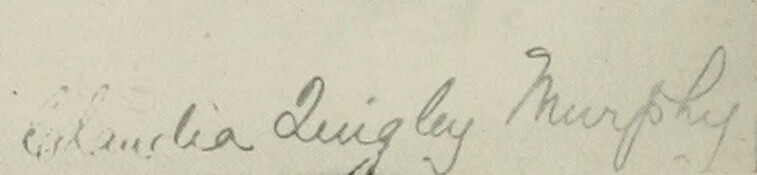
Signature of: claudia quigley murphy